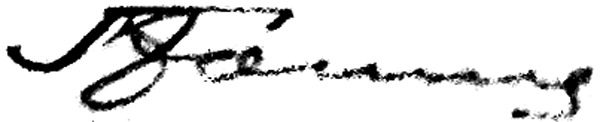
Signature of: q54798341